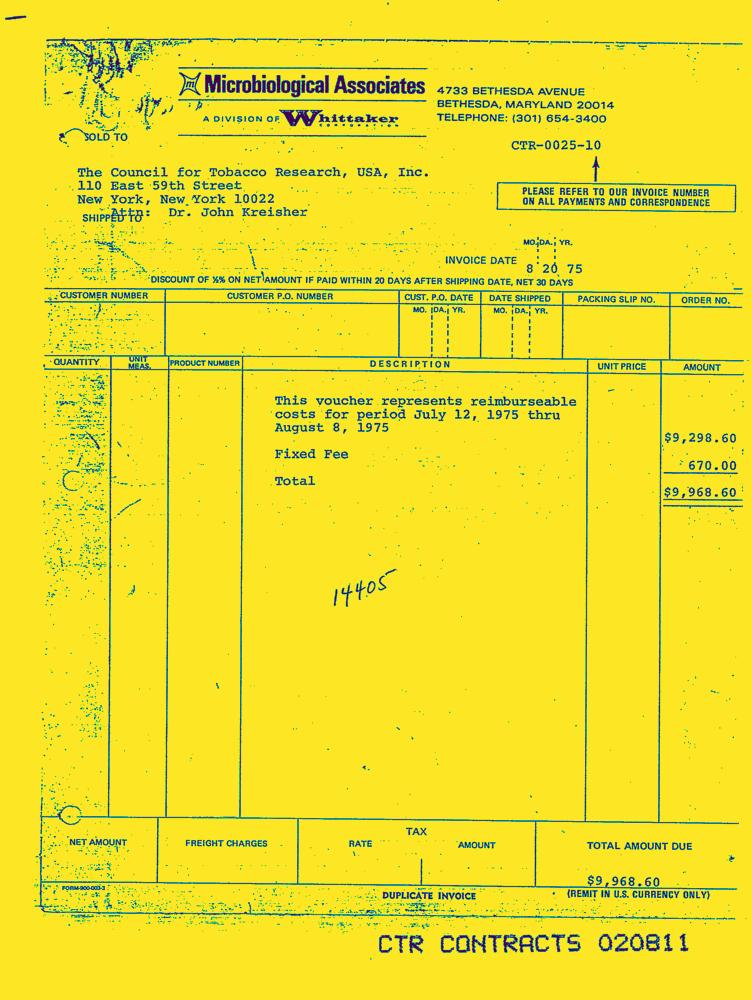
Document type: Invoice-Doc